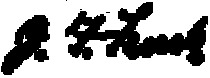
Signature of: isaac k funk